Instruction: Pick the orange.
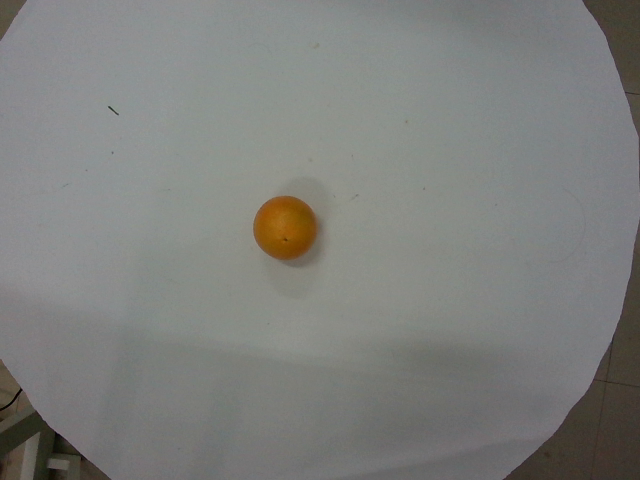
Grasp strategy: vertical